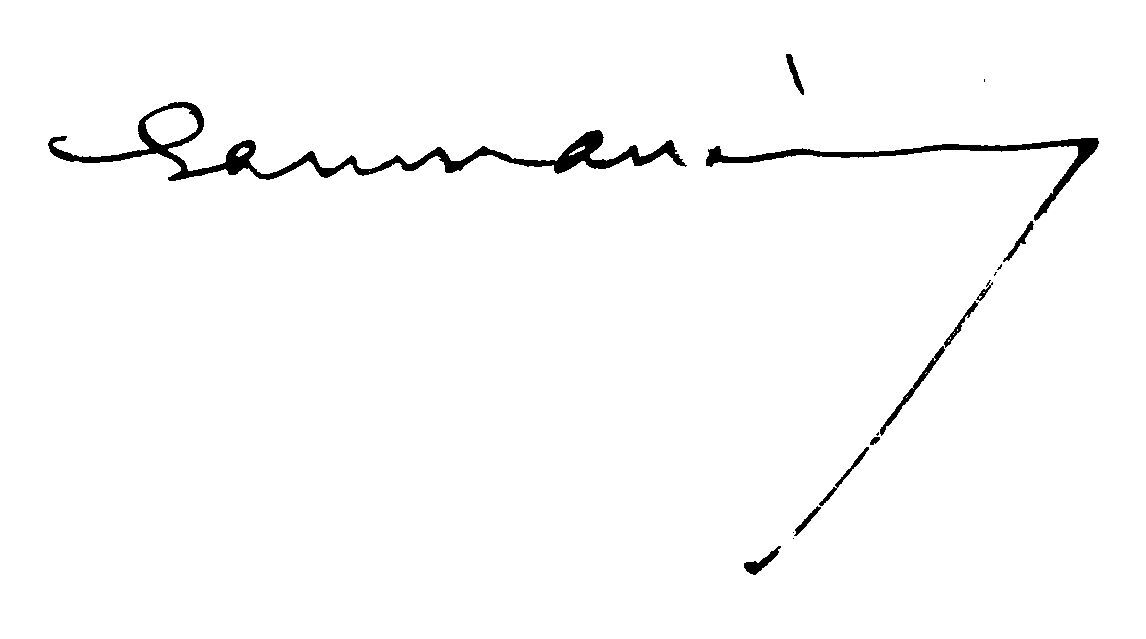
Signature of: françois allain